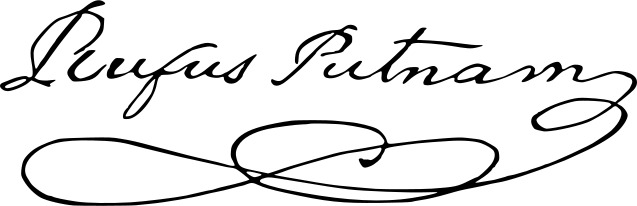
Signature of: rufus putnam